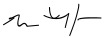
Signature of: gilles duceppe